Question: Explain the disease:
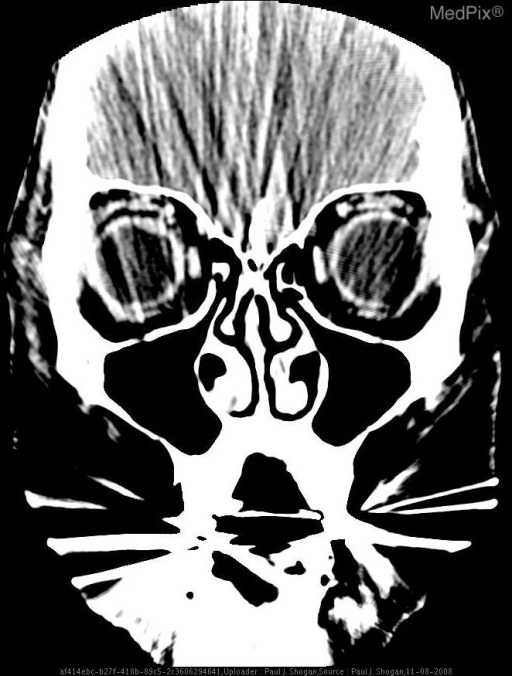
Answer: The disease is discussed as: Choroidal melanomas are the most common primary intraocular tumors in adults, and the most commonly occurring uveal melanoma.  The uvea is subdivided into the iris, the ciliary body, and the choroids.  Most choroidal melanomas are believed to develop from preexisting melaanocytic nevi.  The estimated prevalence is five to seven cases per 1 million adults, occurring most commonly in people of northern European descent.  Sixty-five percent of melanomas occur in those older than 50 years.  Patients may be asymptomatic with lesions discovered during a routine ophthalmologic examination.  Other patients may notice vision loss, photopsia, and visual field deficits.

Melanomas primarily metastasize to the liver, as well as to the lung, bone, kidney, and brain.  Treatment is dependent on site of origin, size, location of the primary lesion, and on the presence of extraocular extension, recurrence, or metastases.  Melanomas greater than 1 cm in thickness are managed with enucleation.  Medium sized lesions (3 mm to 1 cm) may be managed with enucleation, plaque brachytherapy and external-beam radiation.  Small tumors (<3 mm in thickness) are monitored every 3-6 months with US.

Uveal melanomas are usually assessed by ophthalmologic examination, fluorescein angiography, US, CT or MR imaging.  On unenhanced CT, these lesions appear elevated, hyperdense, are sharply marginated, and following contrast administration avidly enhance.  At MR imaging, most melanomas appear as well-defined solid masses that are hyperintense on T1-weighted images, and hypointense on T2-weighted images secondary to the paramagnetic effects of melanin.  Contrast enhanced fat-suppressed MR images are useful to demonstrate scleral invasion, tumor extension to the optic disc, and extraocular invasion.